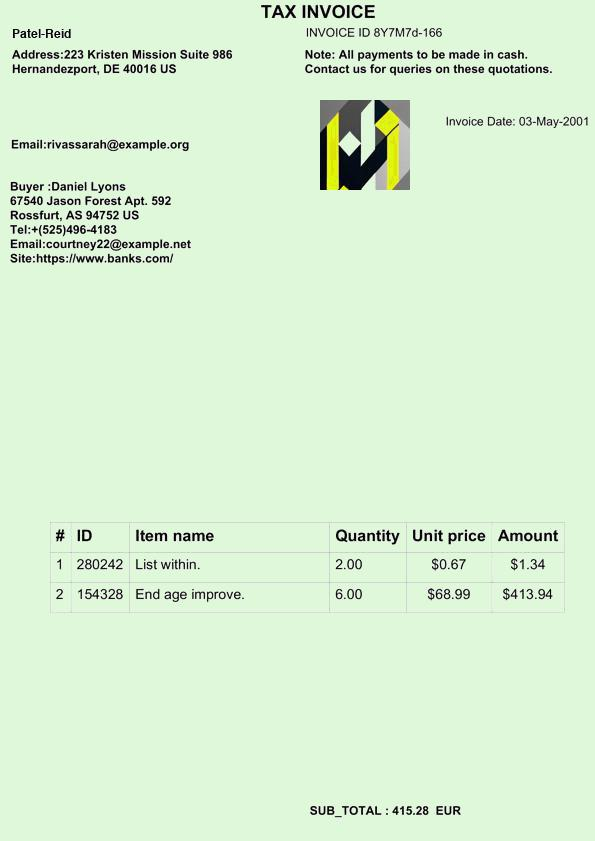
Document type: Invoice